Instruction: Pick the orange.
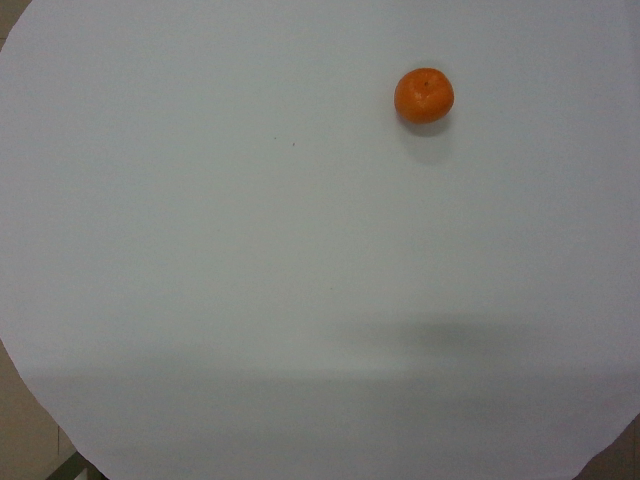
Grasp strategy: vertical